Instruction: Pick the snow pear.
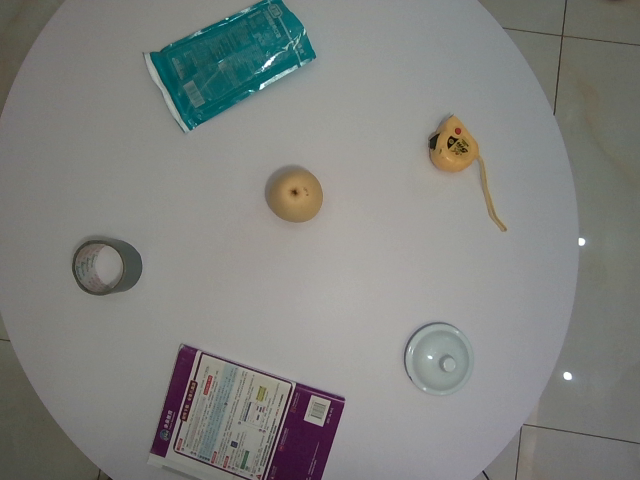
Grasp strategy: vertical